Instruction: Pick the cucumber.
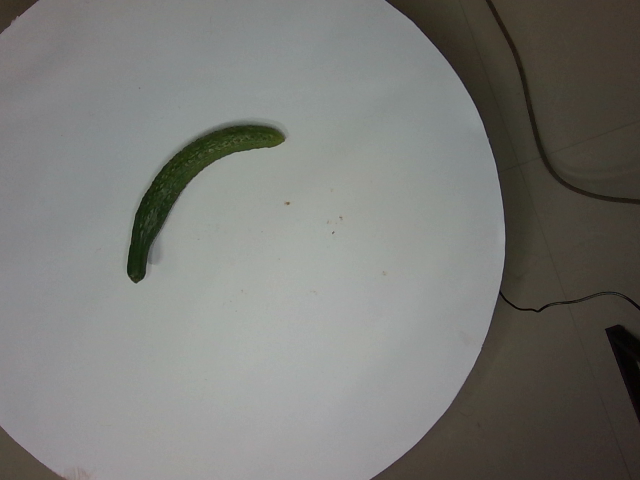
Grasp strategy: vertical